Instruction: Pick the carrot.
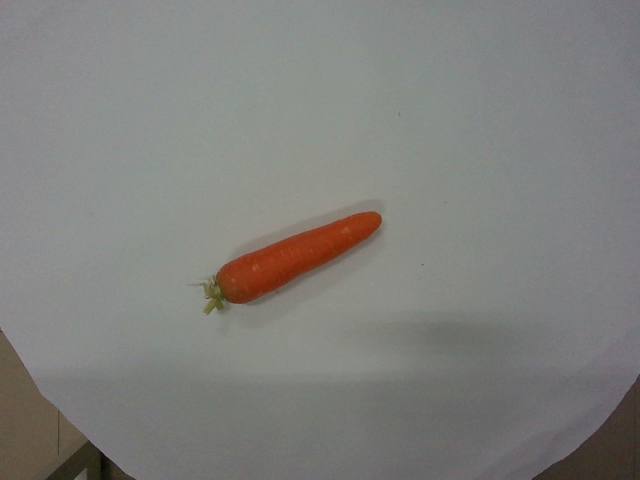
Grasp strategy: vertical